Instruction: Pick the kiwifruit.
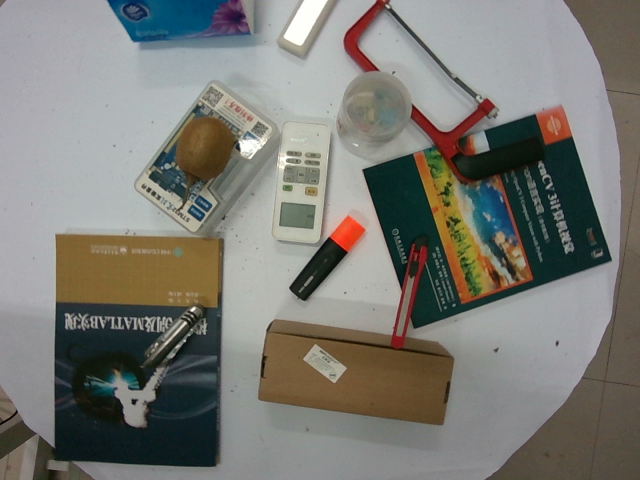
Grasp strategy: vertical